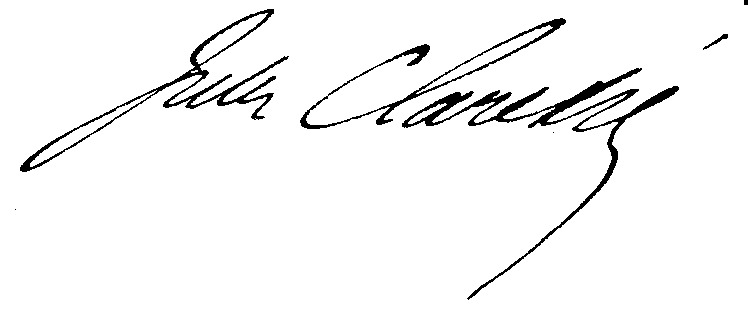
Signature of: arsène arnaud claretie